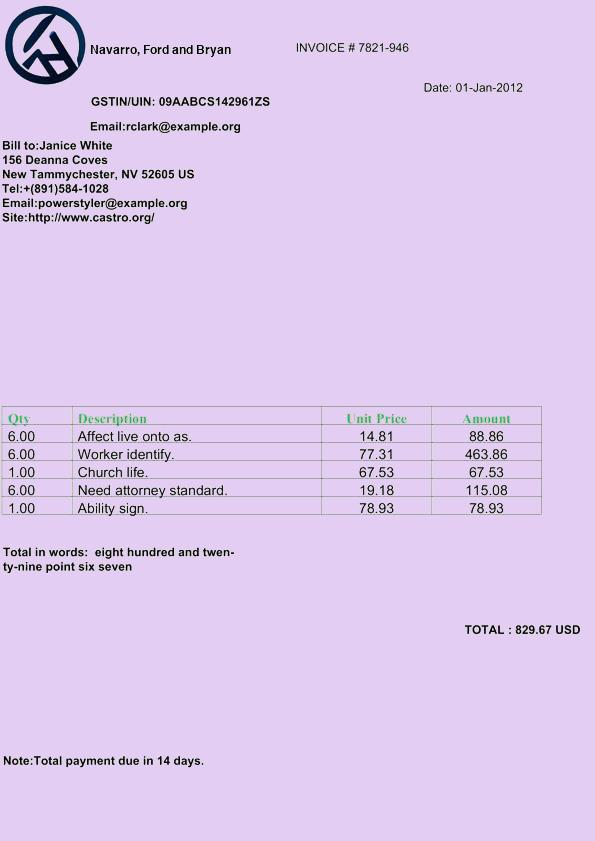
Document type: Invoice